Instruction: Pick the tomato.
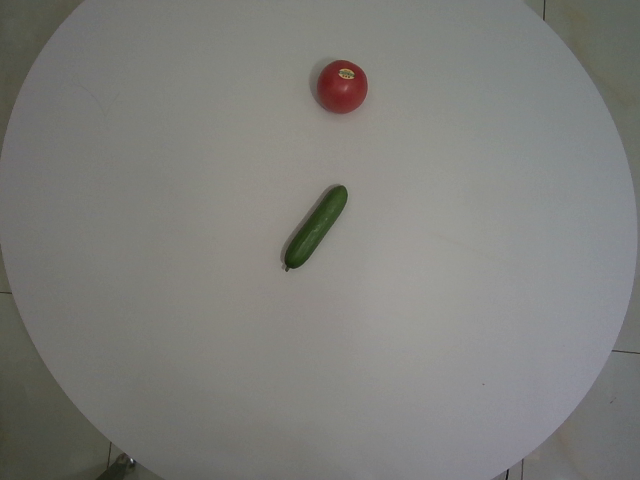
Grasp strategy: vertical